Patient: Female, age 3
Case 3 is a female of 3 years and 7 months old. She was admitted in the hospital for presenting intense pain and walking limitation of approximately 5 months of evolution. Analysis of her referral studies consisting on tomographic evidence depicted a lytic lesion on the acetabulum in the iliopubic eminence and anterior-inferior iliac spine with thinning and rapture of the cortical bone. Moreover, a referral biopsy performed in February, 2016, showed hemorrhagic material with few groups of histiocytes and giant multinucleated Langerhans cells and chronic granulomatous inflammation compatible with Tuberculosis. In view of the above, she was referred to NIP by the National Institute of Rehabilitation for comprehensive evaluation. The BCG immunization record depicted the application of the vaccine at birth in July, 2015.
On being referred to the institute for presenting intense pain with walking limitation, she was attended in the outpatient service of the Orthopedic Department. Extension studies performed before her admission in the institute consisted of bone gammagraphy done on 19th January, 2016, with report of normal metabolic activity; and bone biopsy, performed on 18 February, 2016, where chronic granulomatous inflammation was appreciated. Upon admission, the approach was complemented with pelvic radiography, performed on 23rd March, 2016, which showed the presence of lytic lesion on the right acetabulum. Based on the biopsy report, the Infectious Disease Service decided to start treatment based on isoniazid, 10 mg/kg/day; rifampicin, 15 mg/kg/day; pyrazinamide, 20 mg/kg/day; and ethambutol, 25 mg/kg/day. She was also assessed by the Immunology Service with report of good clinical evolution. The laboratory exams of 6th April, 2016, of the patient reported hemoglobin of 13.3(g/dL), hematocrit of 39.9 (%), Leucocytes of 10.4 (103/mm3), neutrophils of 5.7 (103/mm3), lymphocytes of 3.4 (103/mm3), platelets of 404 (103/mm3), and normal nitroblue tetrazolum test, without significant hereditary family history or other infectious events suggestive of inflammatory demyelinating polyneuropathy (IDP).
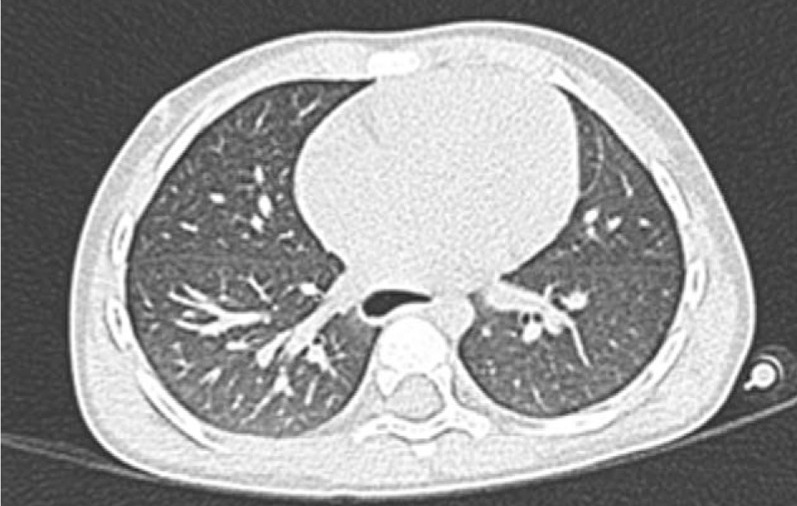